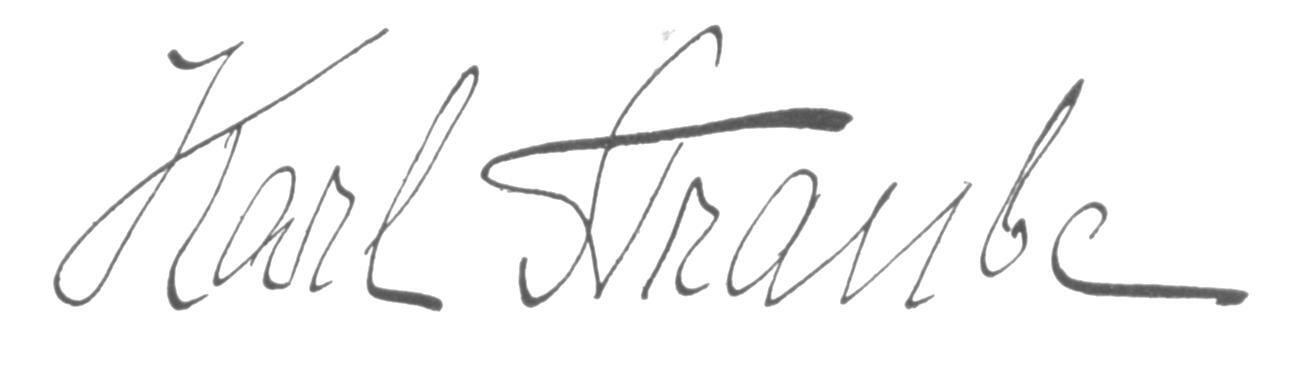
Signature of: karl straube